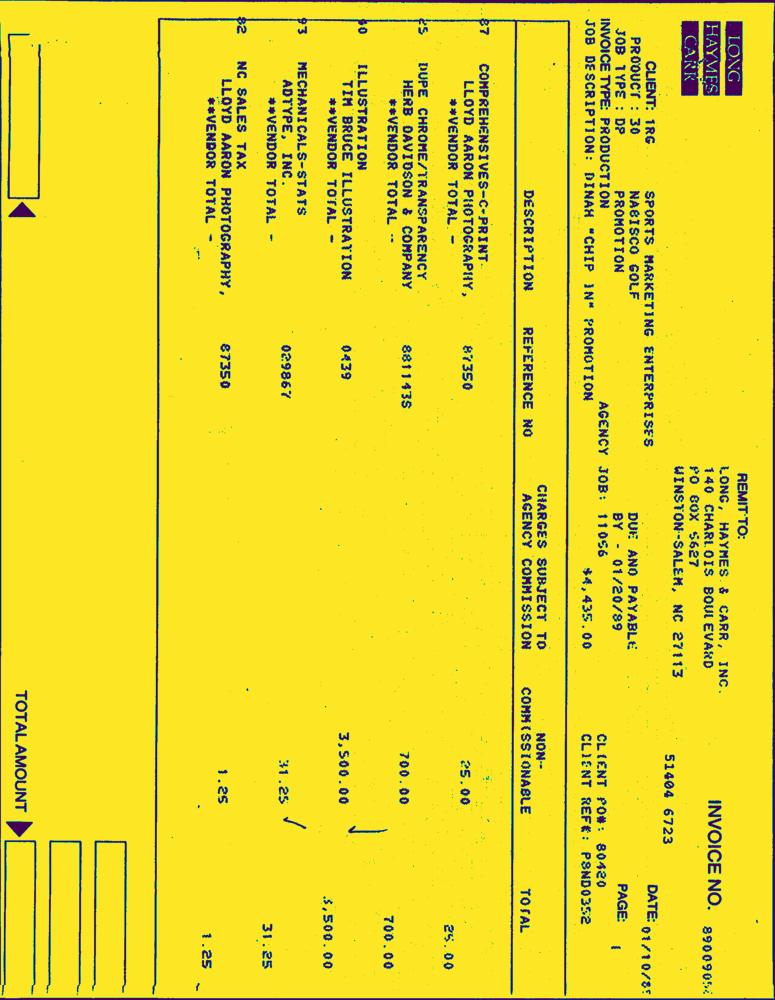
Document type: Invoice-Doc